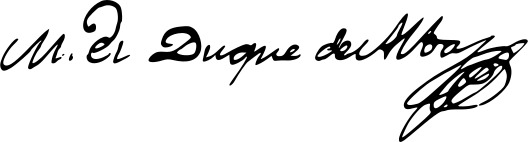
Signature of: josé maría álvarez de toledo 15th duke of medina sidonia